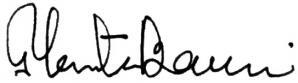
Signature of: mamata banerjee